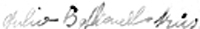
Signature of: juli batllevell